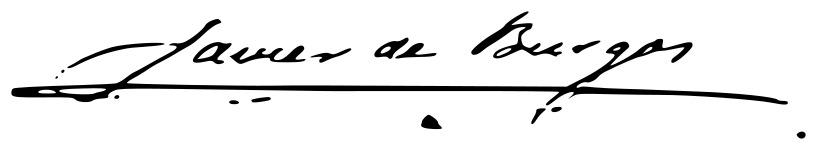
Signature of: javier de burgos y larragoiti